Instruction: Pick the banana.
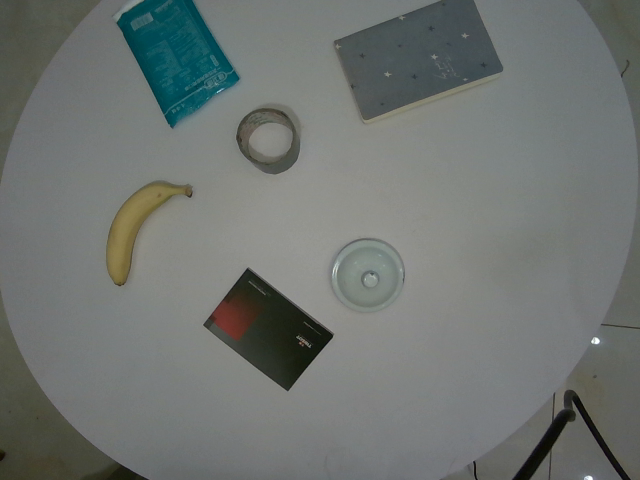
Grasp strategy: vertical